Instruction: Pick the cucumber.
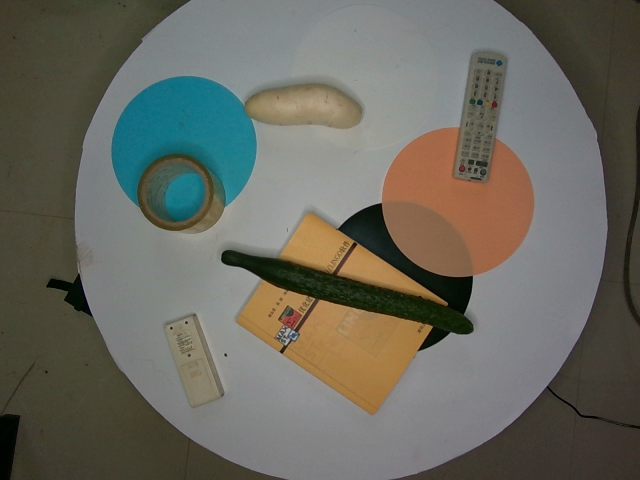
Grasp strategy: vertical